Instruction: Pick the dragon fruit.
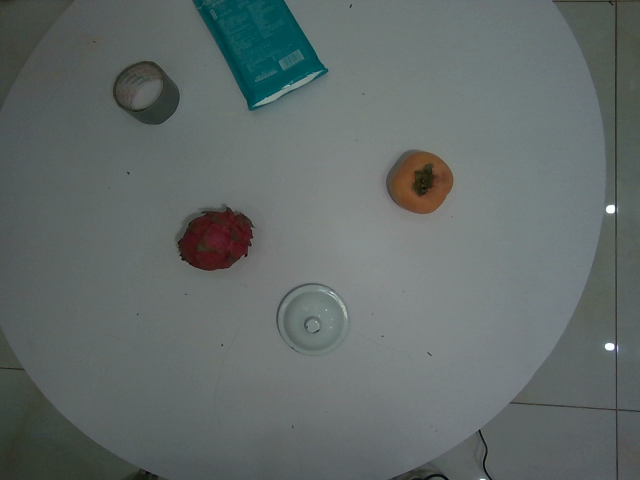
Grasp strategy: vertical